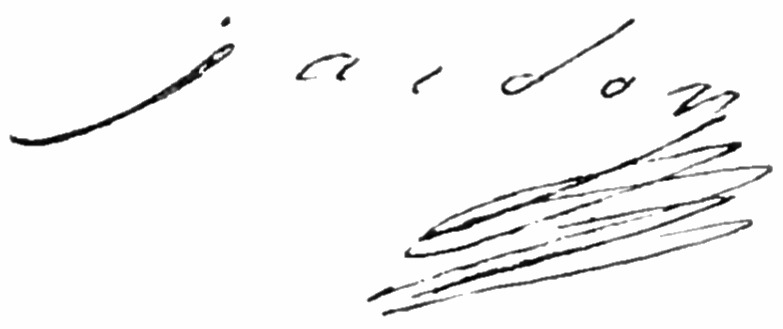
Signature of: henri antoine jardon